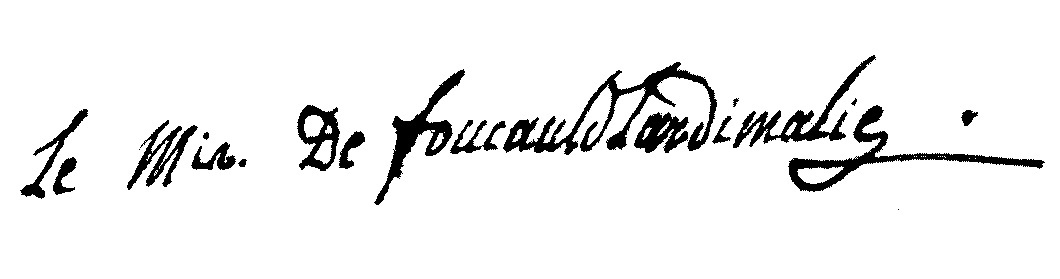
Signature of: louis de foucauld de lardimalie